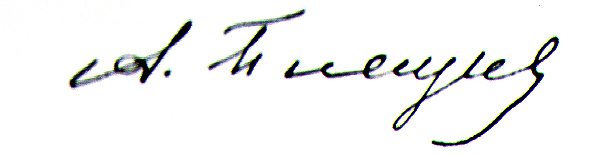
Signature of: aleksey pleshcheyev